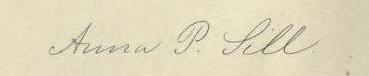
Signature of: anna peck sill